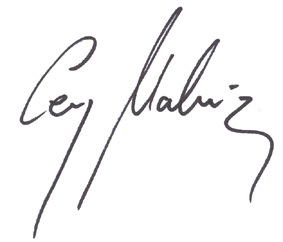
Signature of: cezary makiewicz